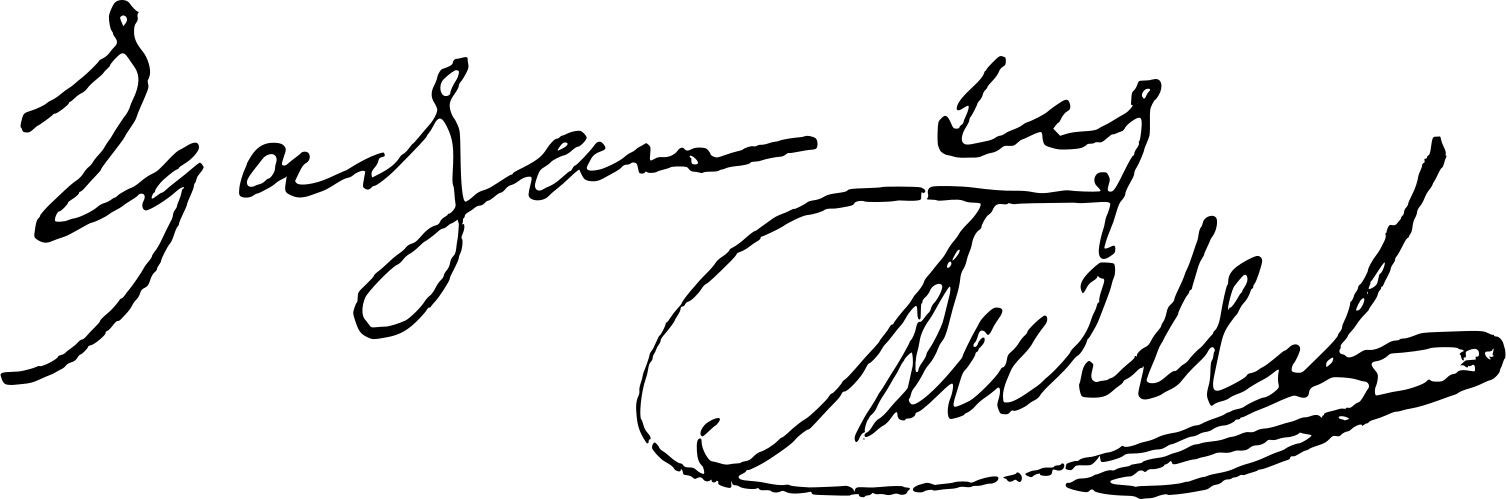
Signature of: q1355574